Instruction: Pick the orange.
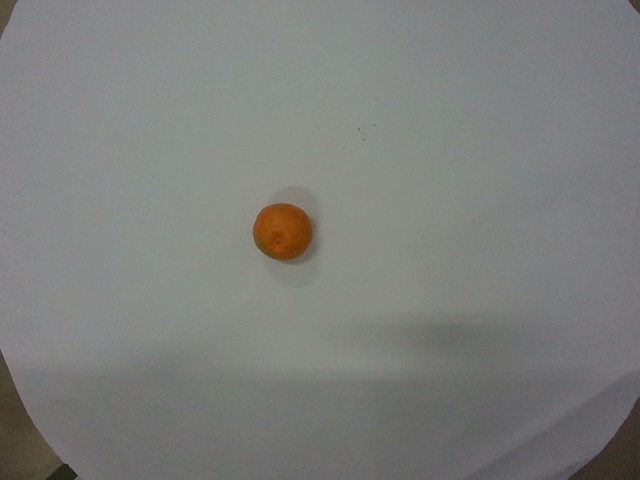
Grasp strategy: vertical